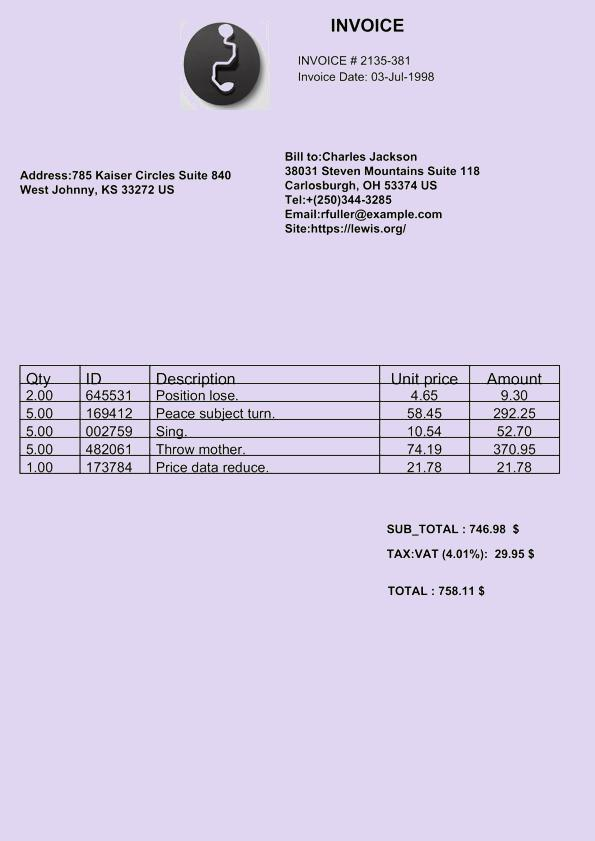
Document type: Invoice